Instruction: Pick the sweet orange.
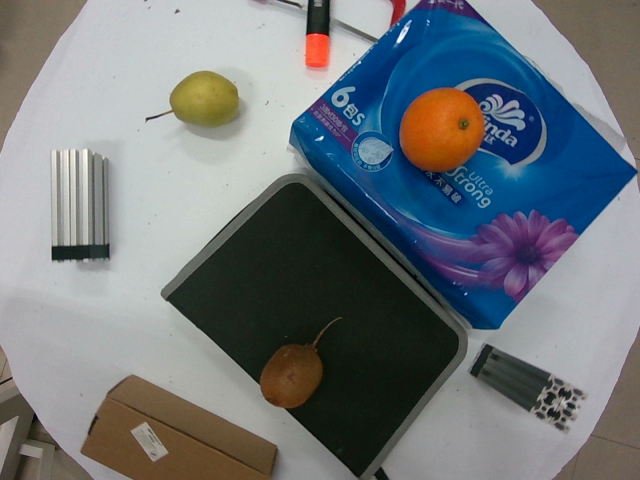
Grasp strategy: vertical